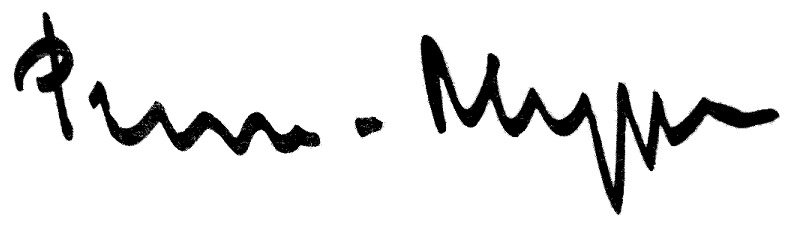
Signature of: françois pierre alype